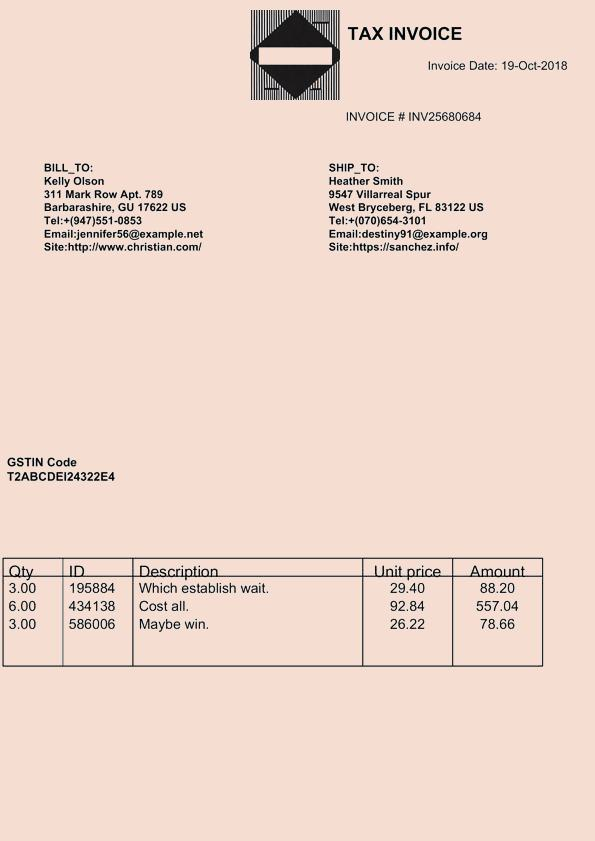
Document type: Invoice